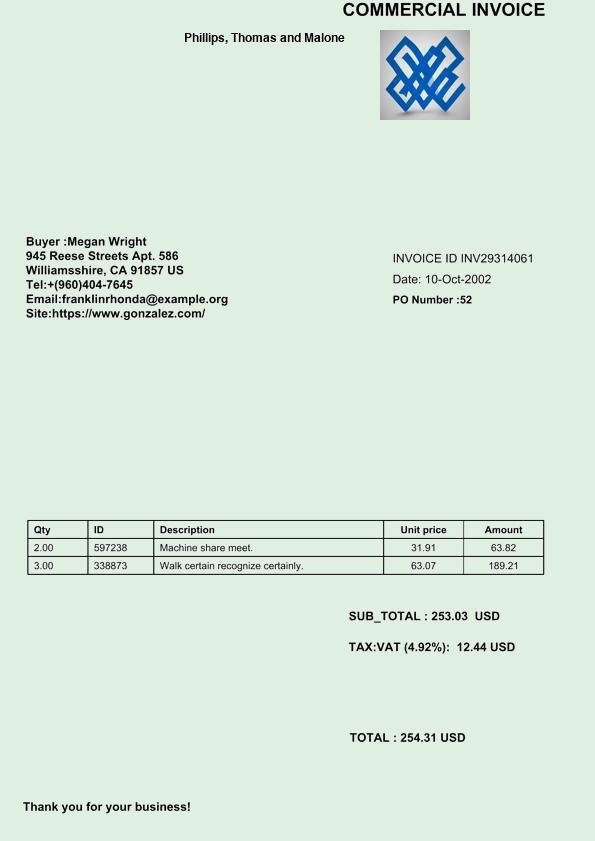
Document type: Invoice